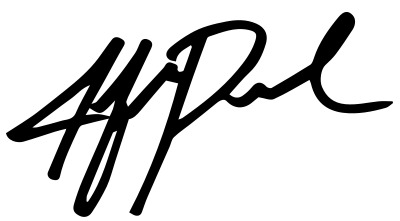
Signature of: aftab pureval